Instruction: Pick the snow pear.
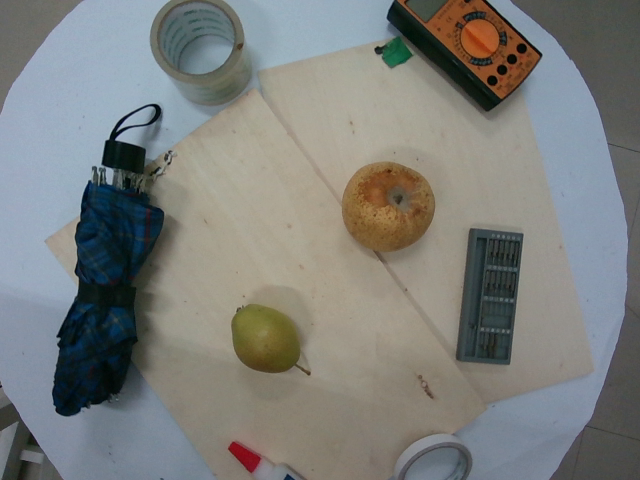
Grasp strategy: vertical